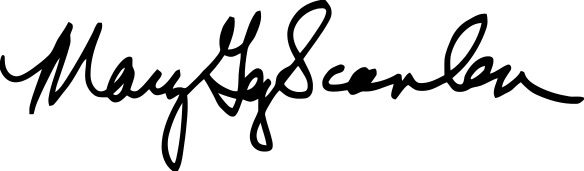
Signature of: mary gay scanlon